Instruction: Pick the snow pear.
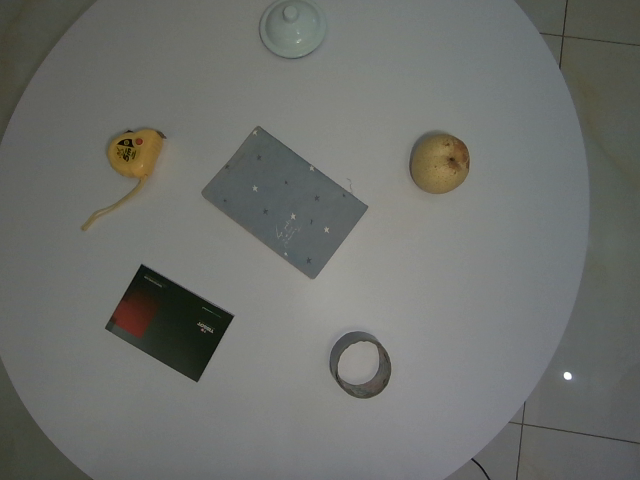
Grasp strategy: vertical